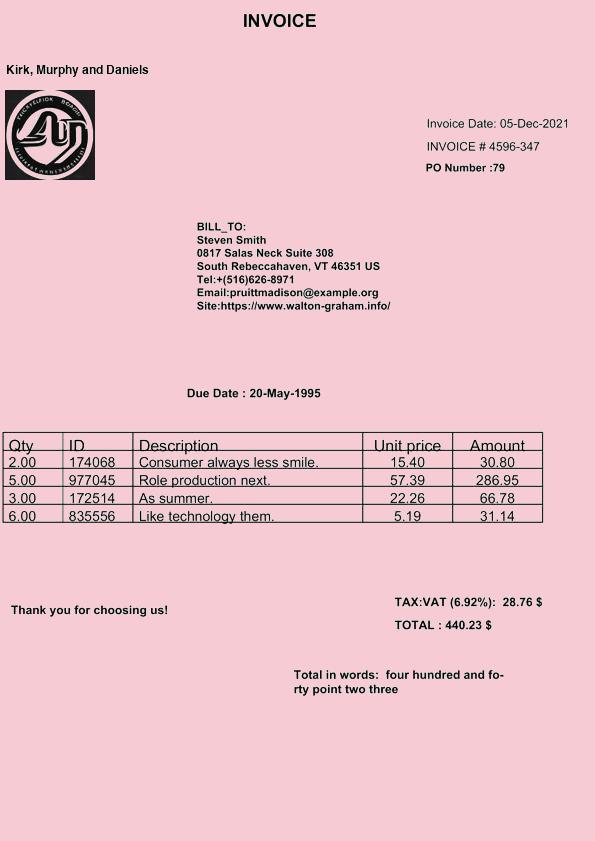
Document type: Invoice